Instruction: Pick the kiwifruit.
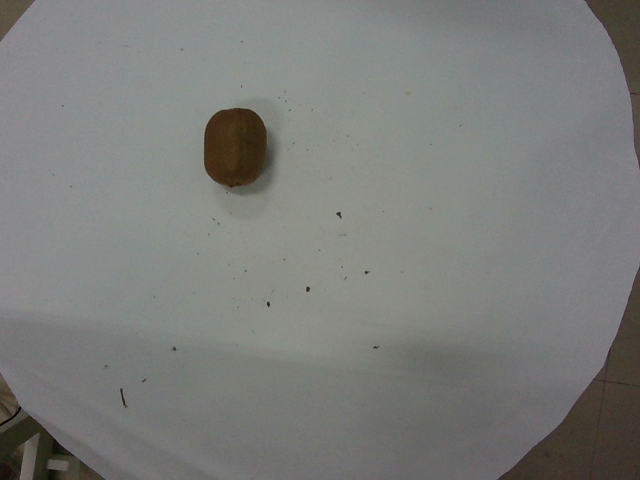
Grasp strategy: vertical